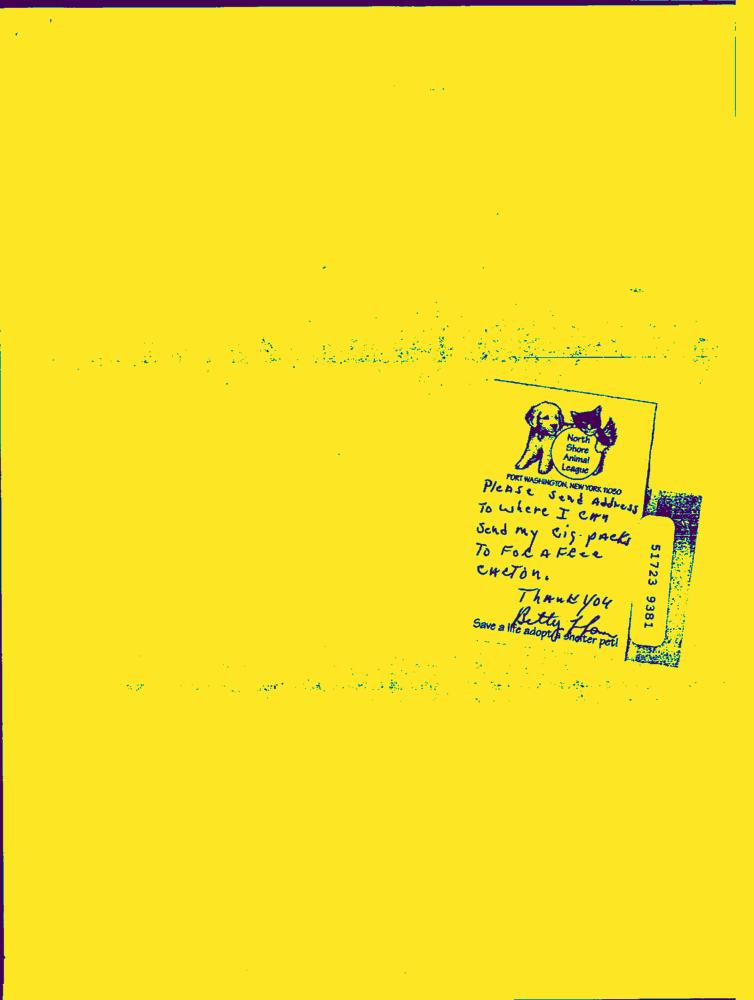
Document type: Hand-Written